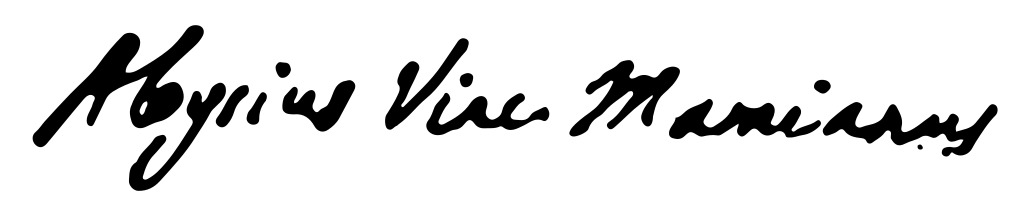
Signature of: luigi vincenzo mamiani della rovere